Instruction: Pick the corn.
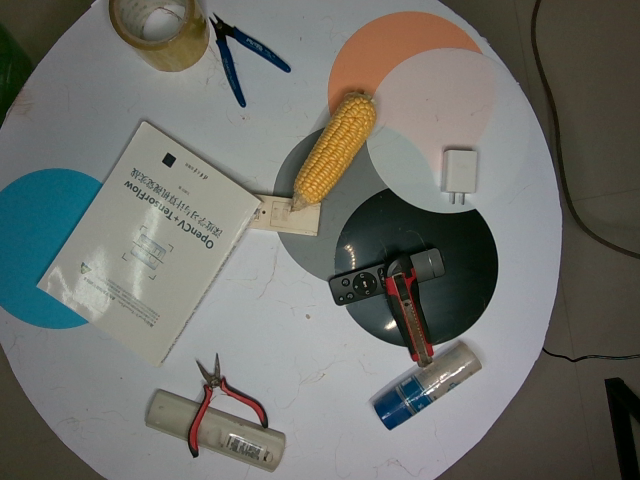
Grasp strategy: vertical